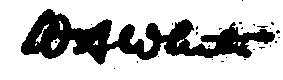
Signature of: william allen white